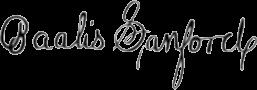
Signature of: baalis sanford